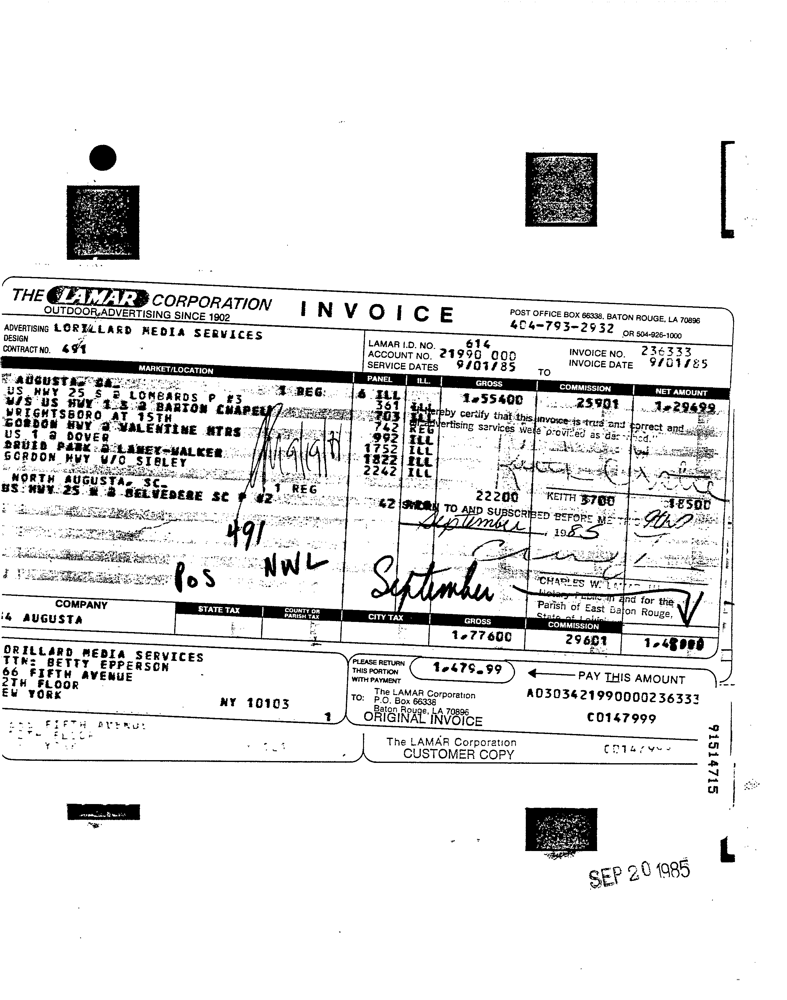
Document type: Invoice